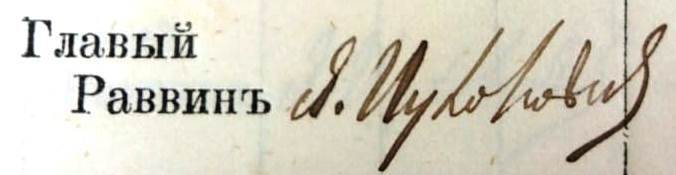
Signature of: yaakov yitzhaki